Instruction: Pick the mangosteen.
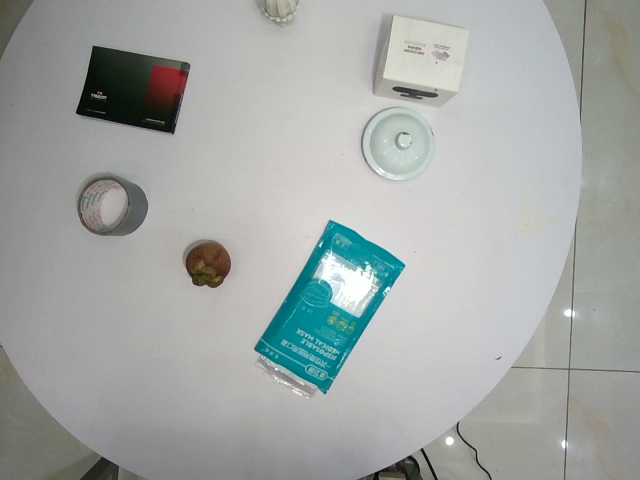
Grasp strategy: vertical